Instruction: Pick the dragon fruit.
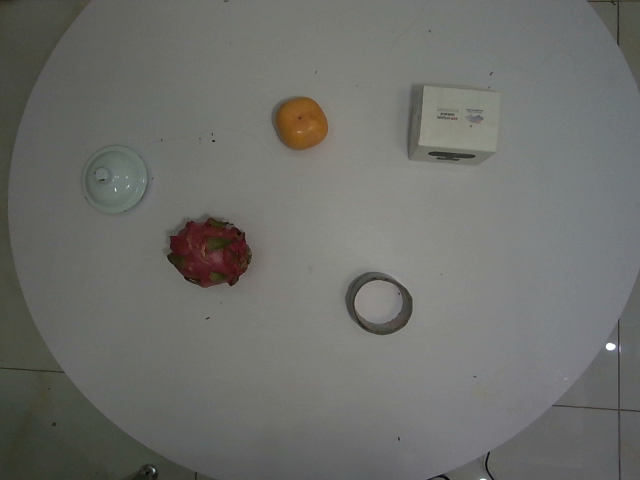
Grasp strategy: vertical